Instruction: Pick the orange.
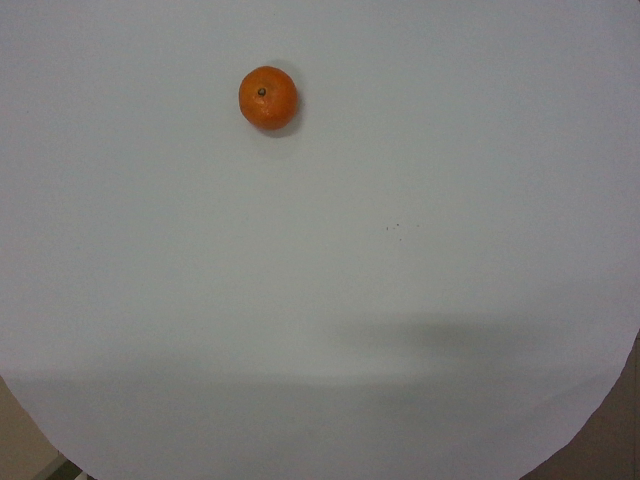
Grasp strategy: vertical